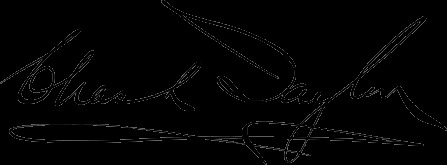
Signature of: charles l taylor